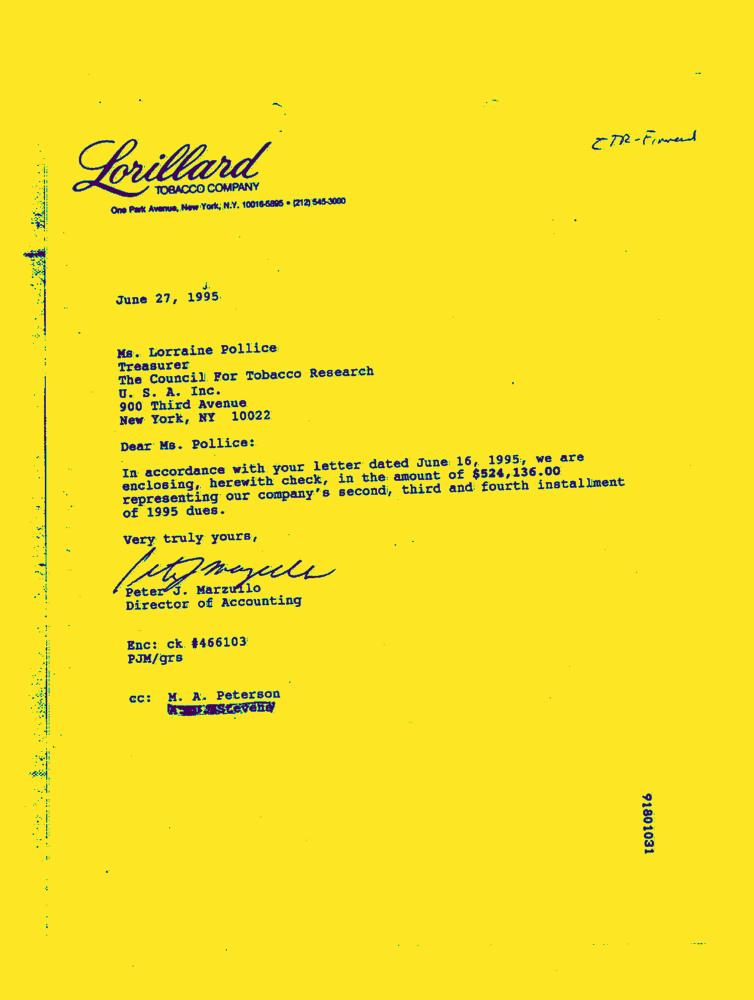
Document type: Letter-Doc